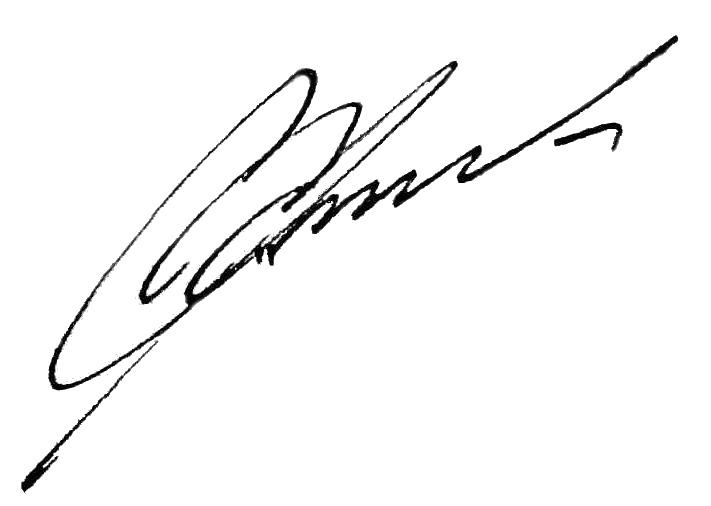
Signature of: mikhail valdenberg